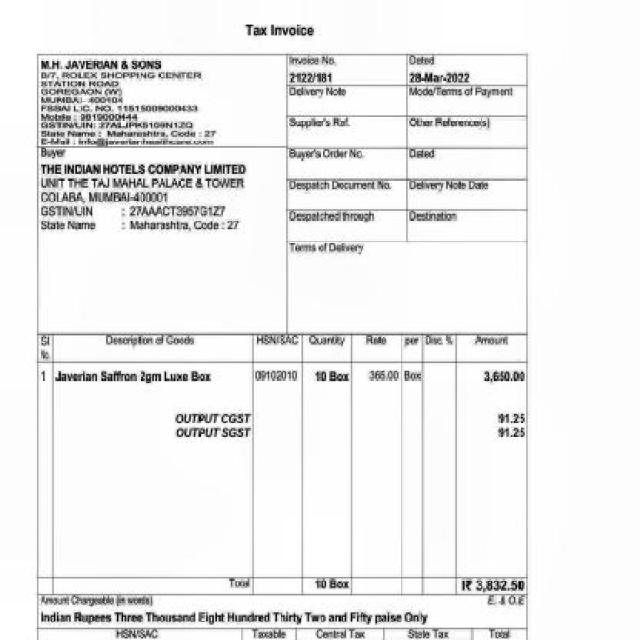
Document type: Invoice